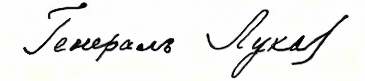
Signature of: ivan lukov